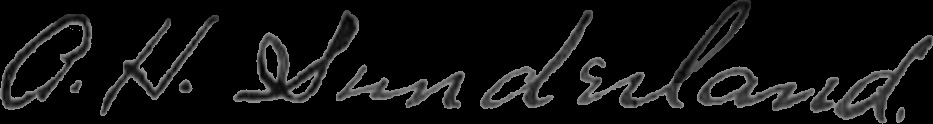
Signature of: archibald h sunderland